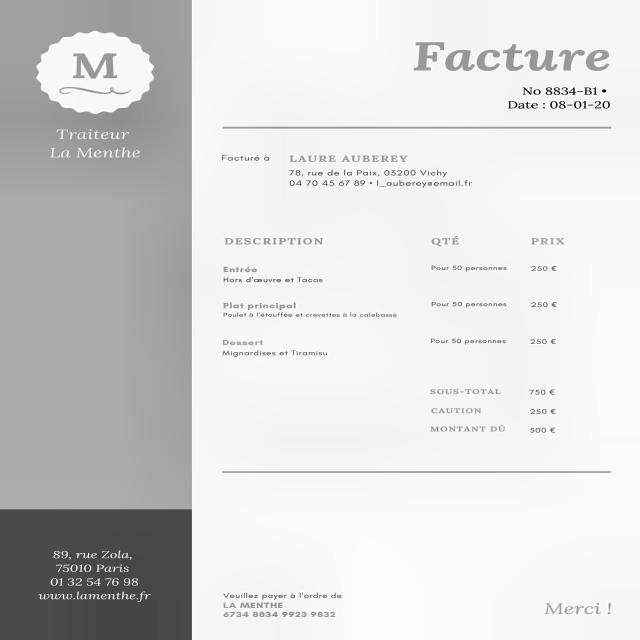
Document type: Invoice